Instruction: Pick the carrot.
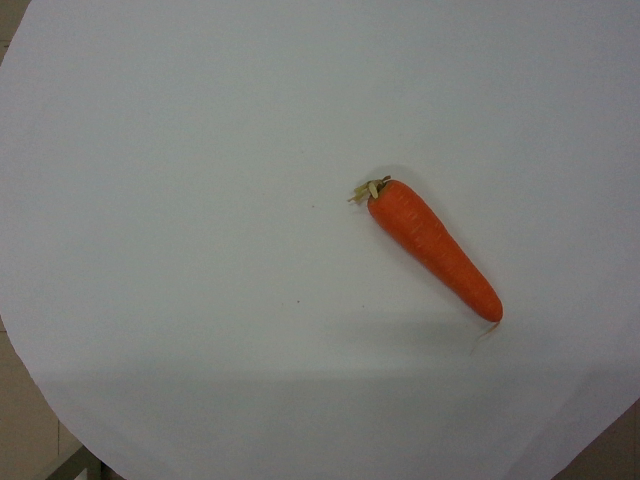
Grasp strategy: vertical